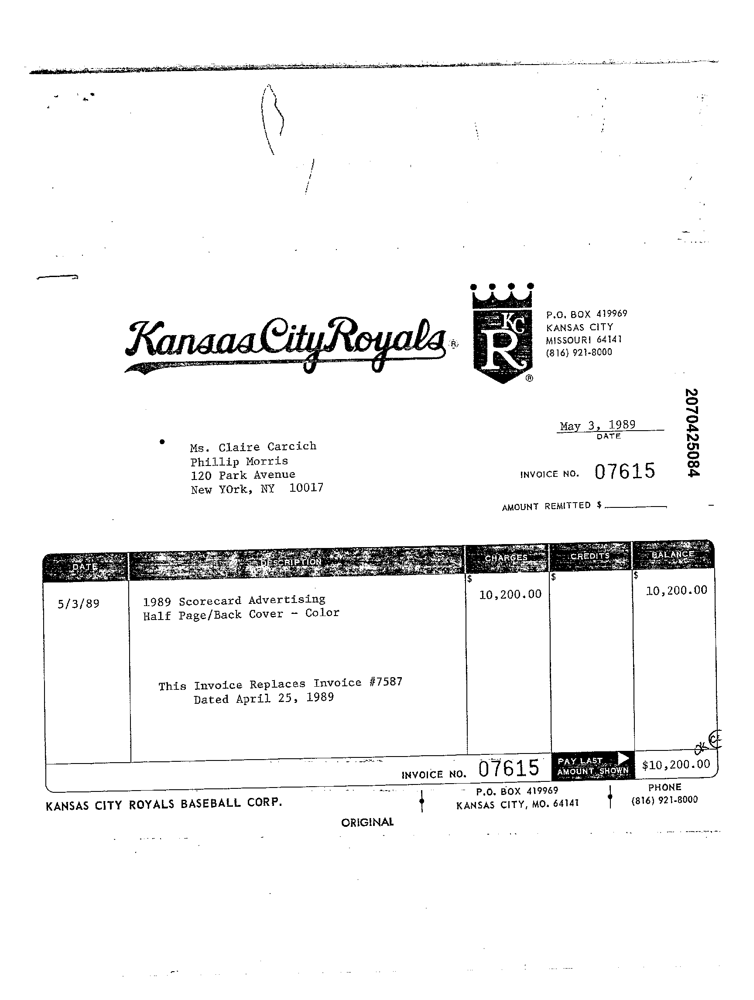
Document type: Invoice